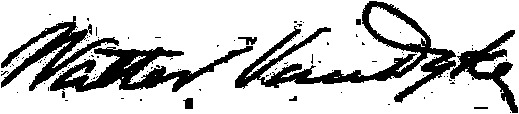
Signature of: walter van dyke